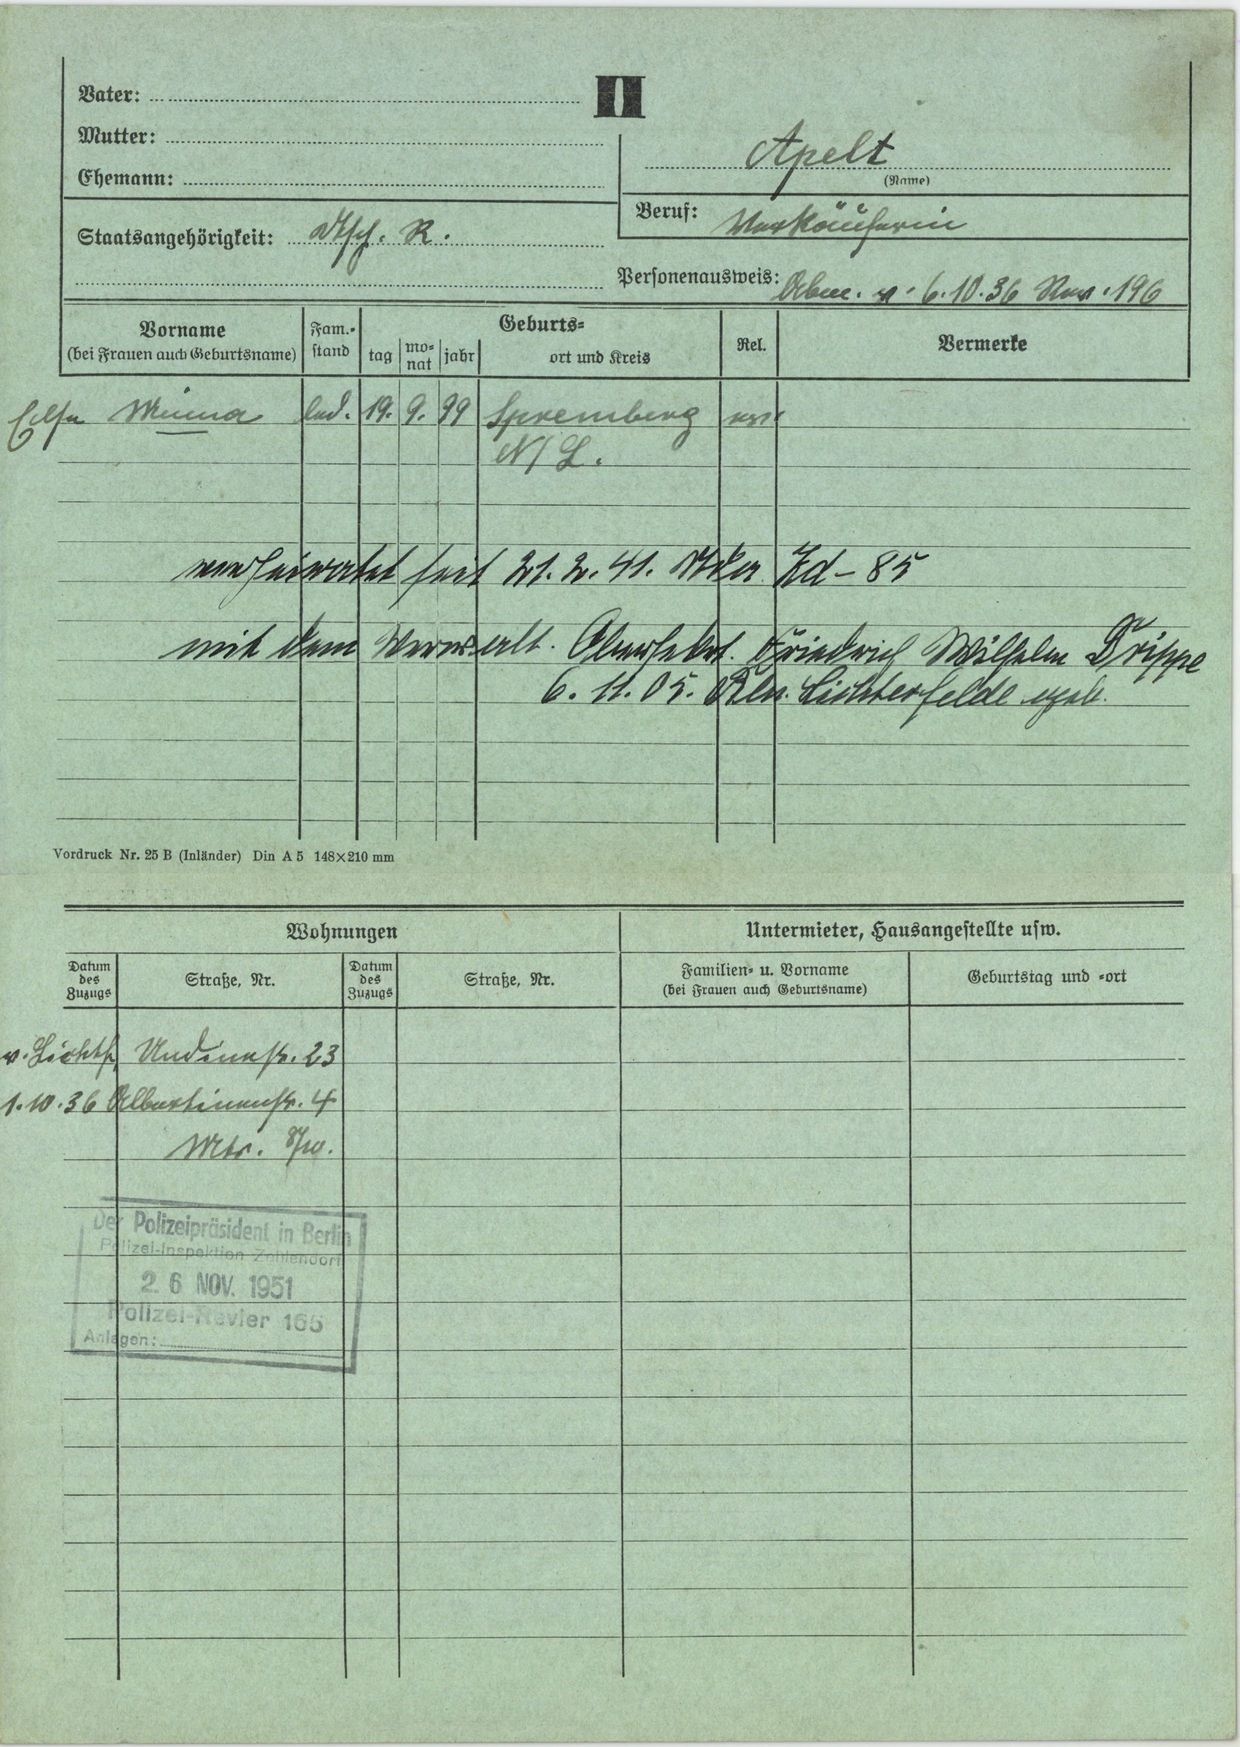
Apelt